Question: What type of tax is indicated in the document, personal property or real estate?
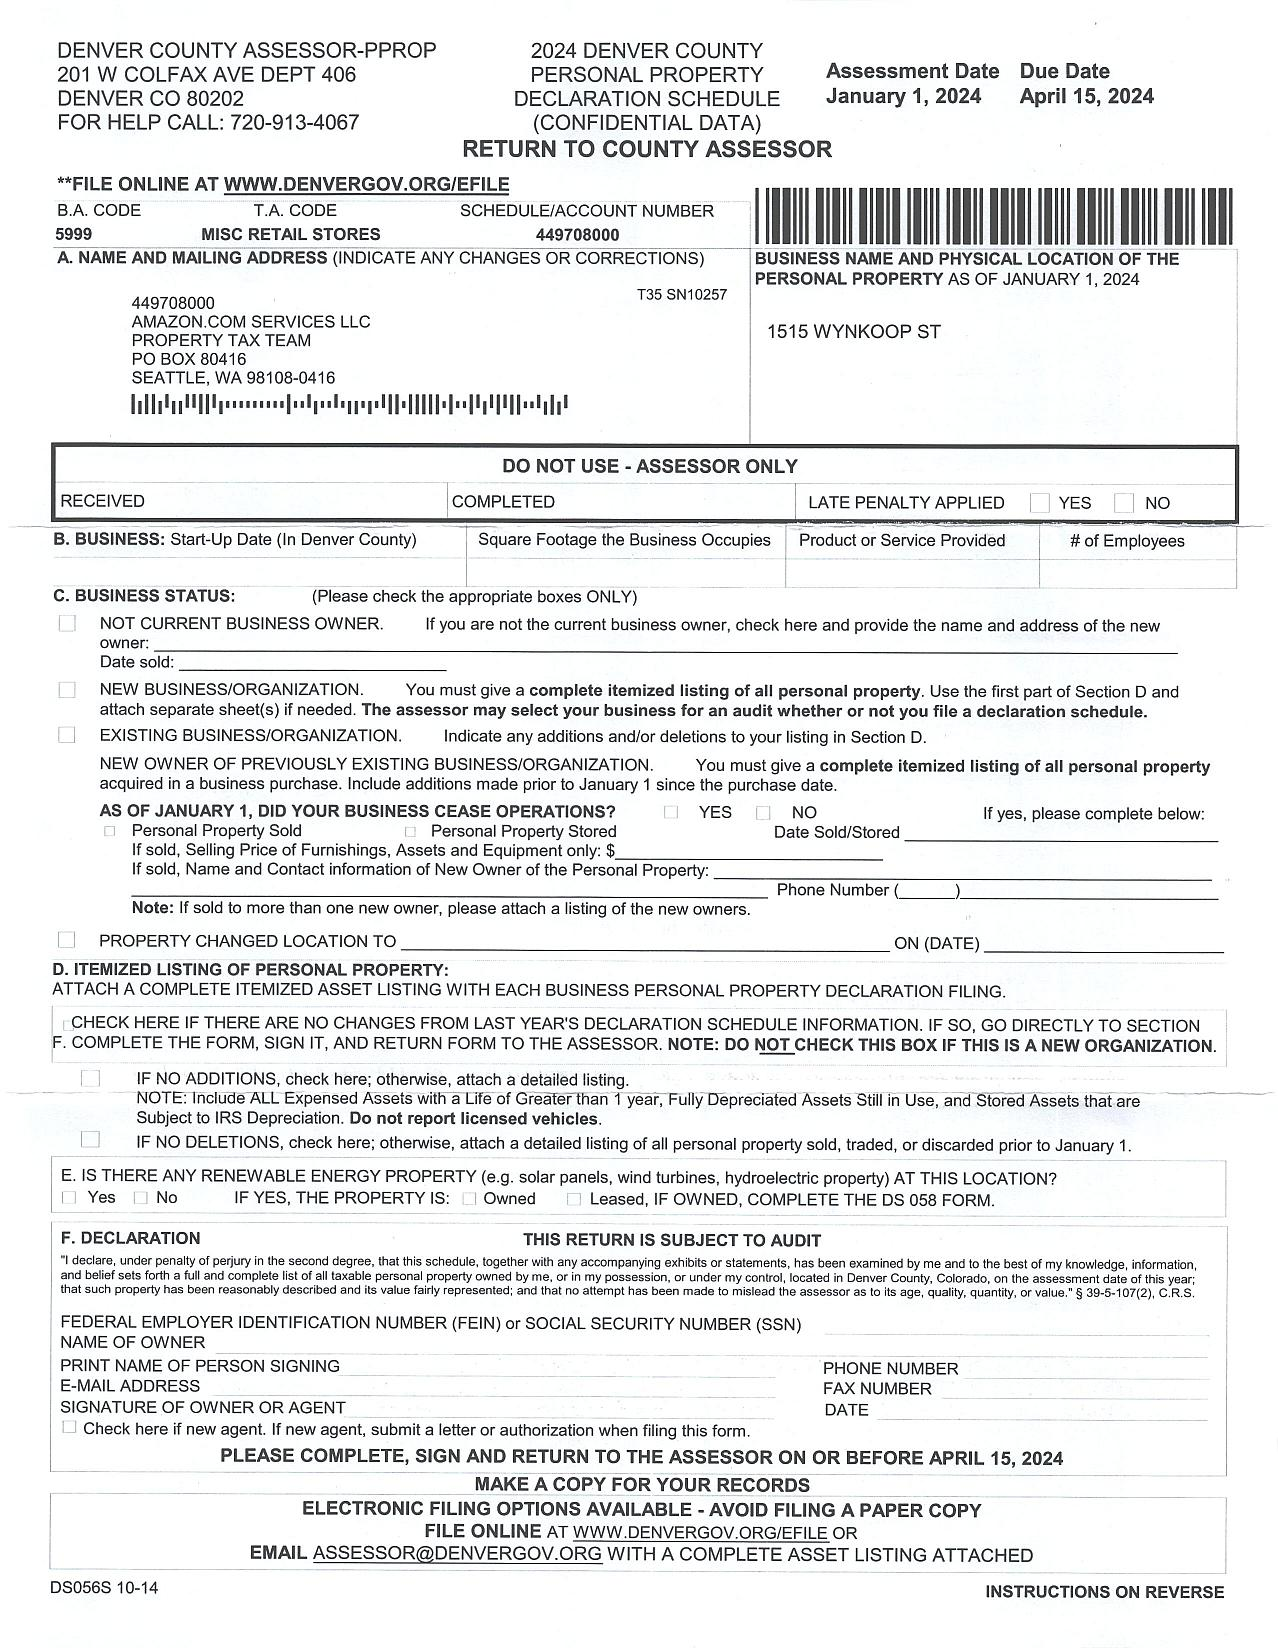
Answer: "Personal Property"